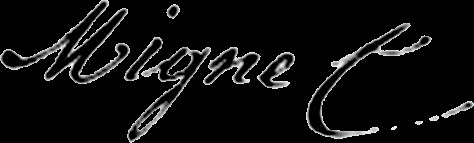
Signature of: françois mignet